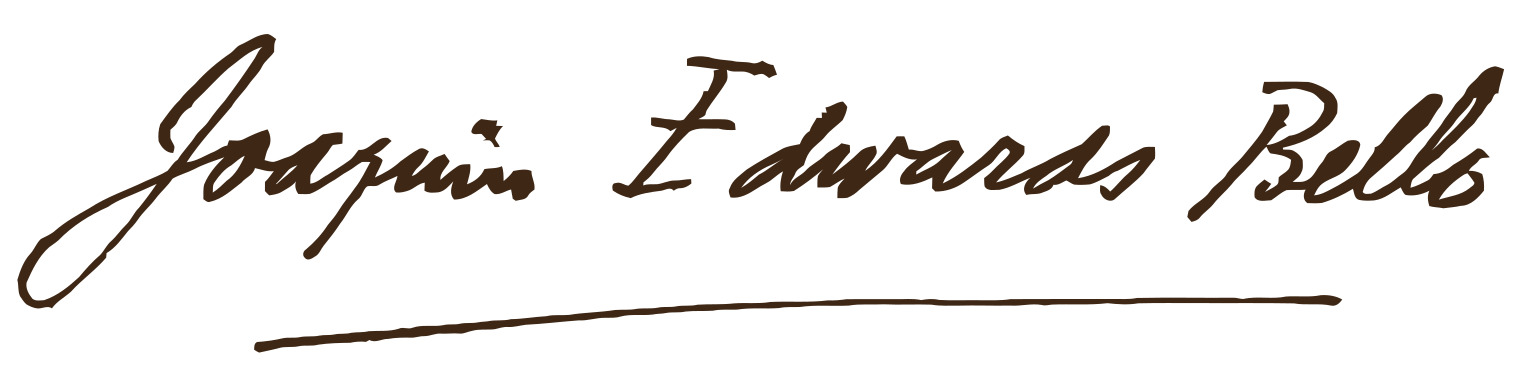
Signature of: joaquín edwards bello